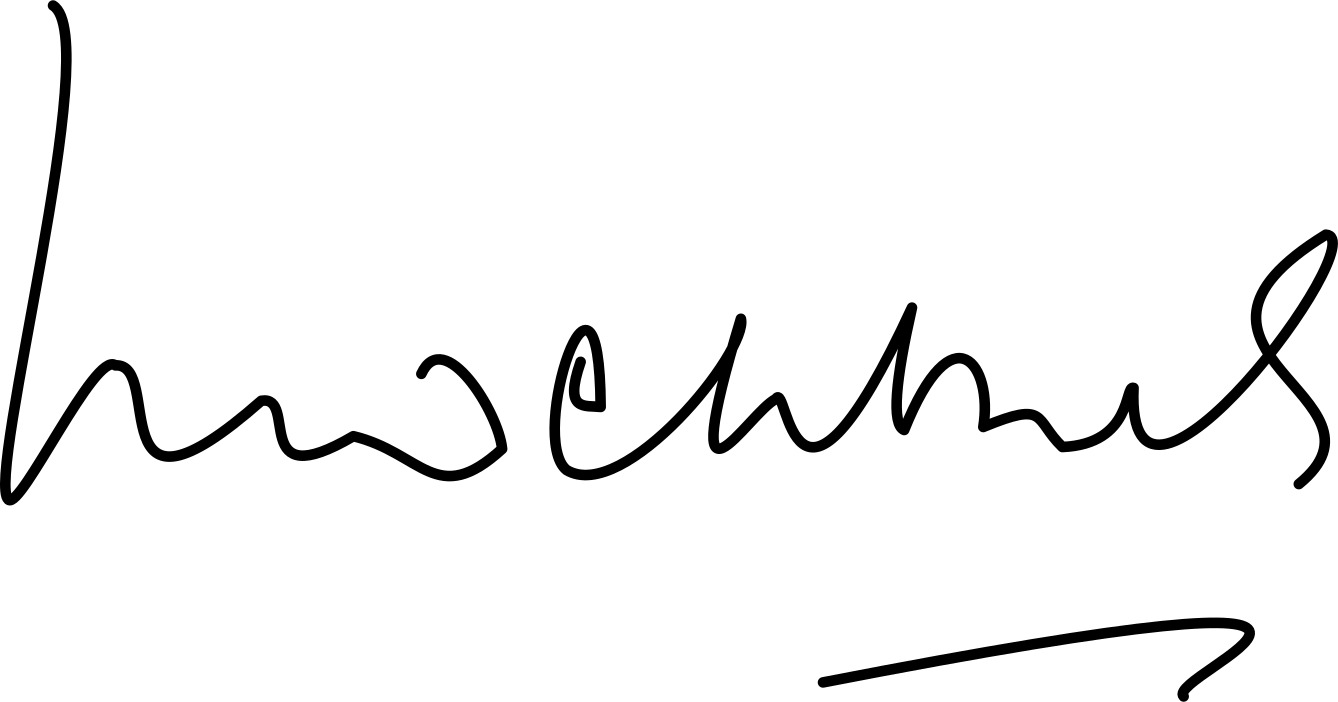
Signature of: mochtar kusumaatmadja